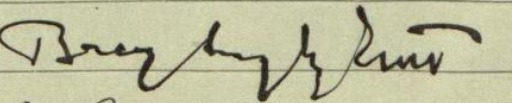
Signature of: ernő bresztovszky